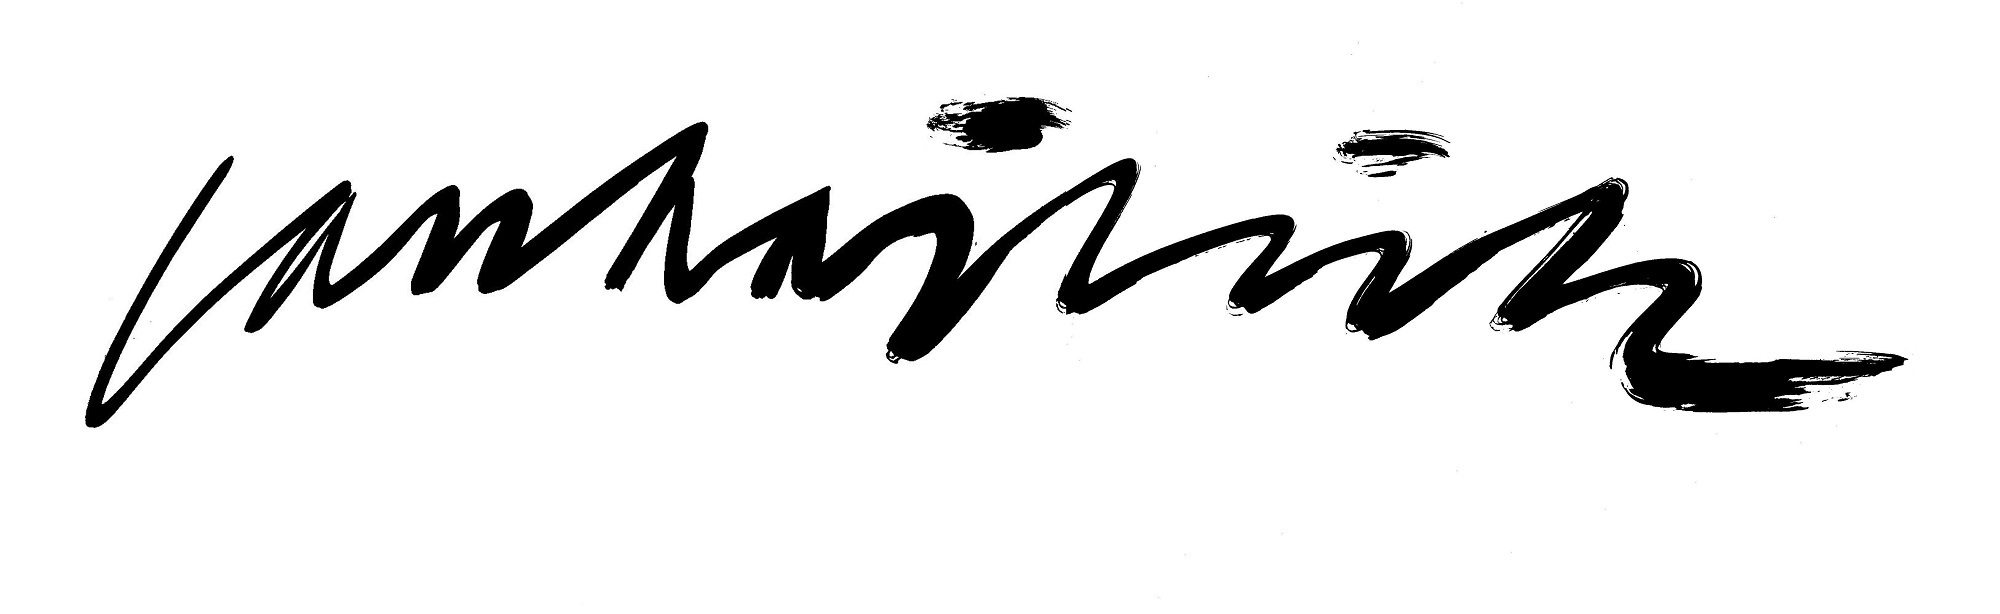
Signature of: jan rajlich